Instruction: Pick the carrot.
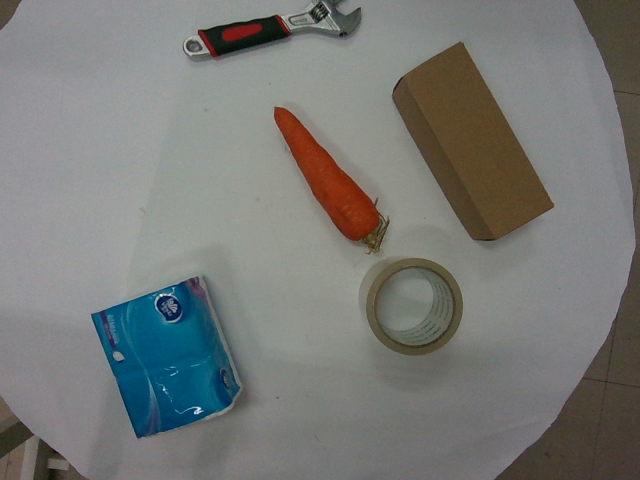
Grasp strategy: vertical